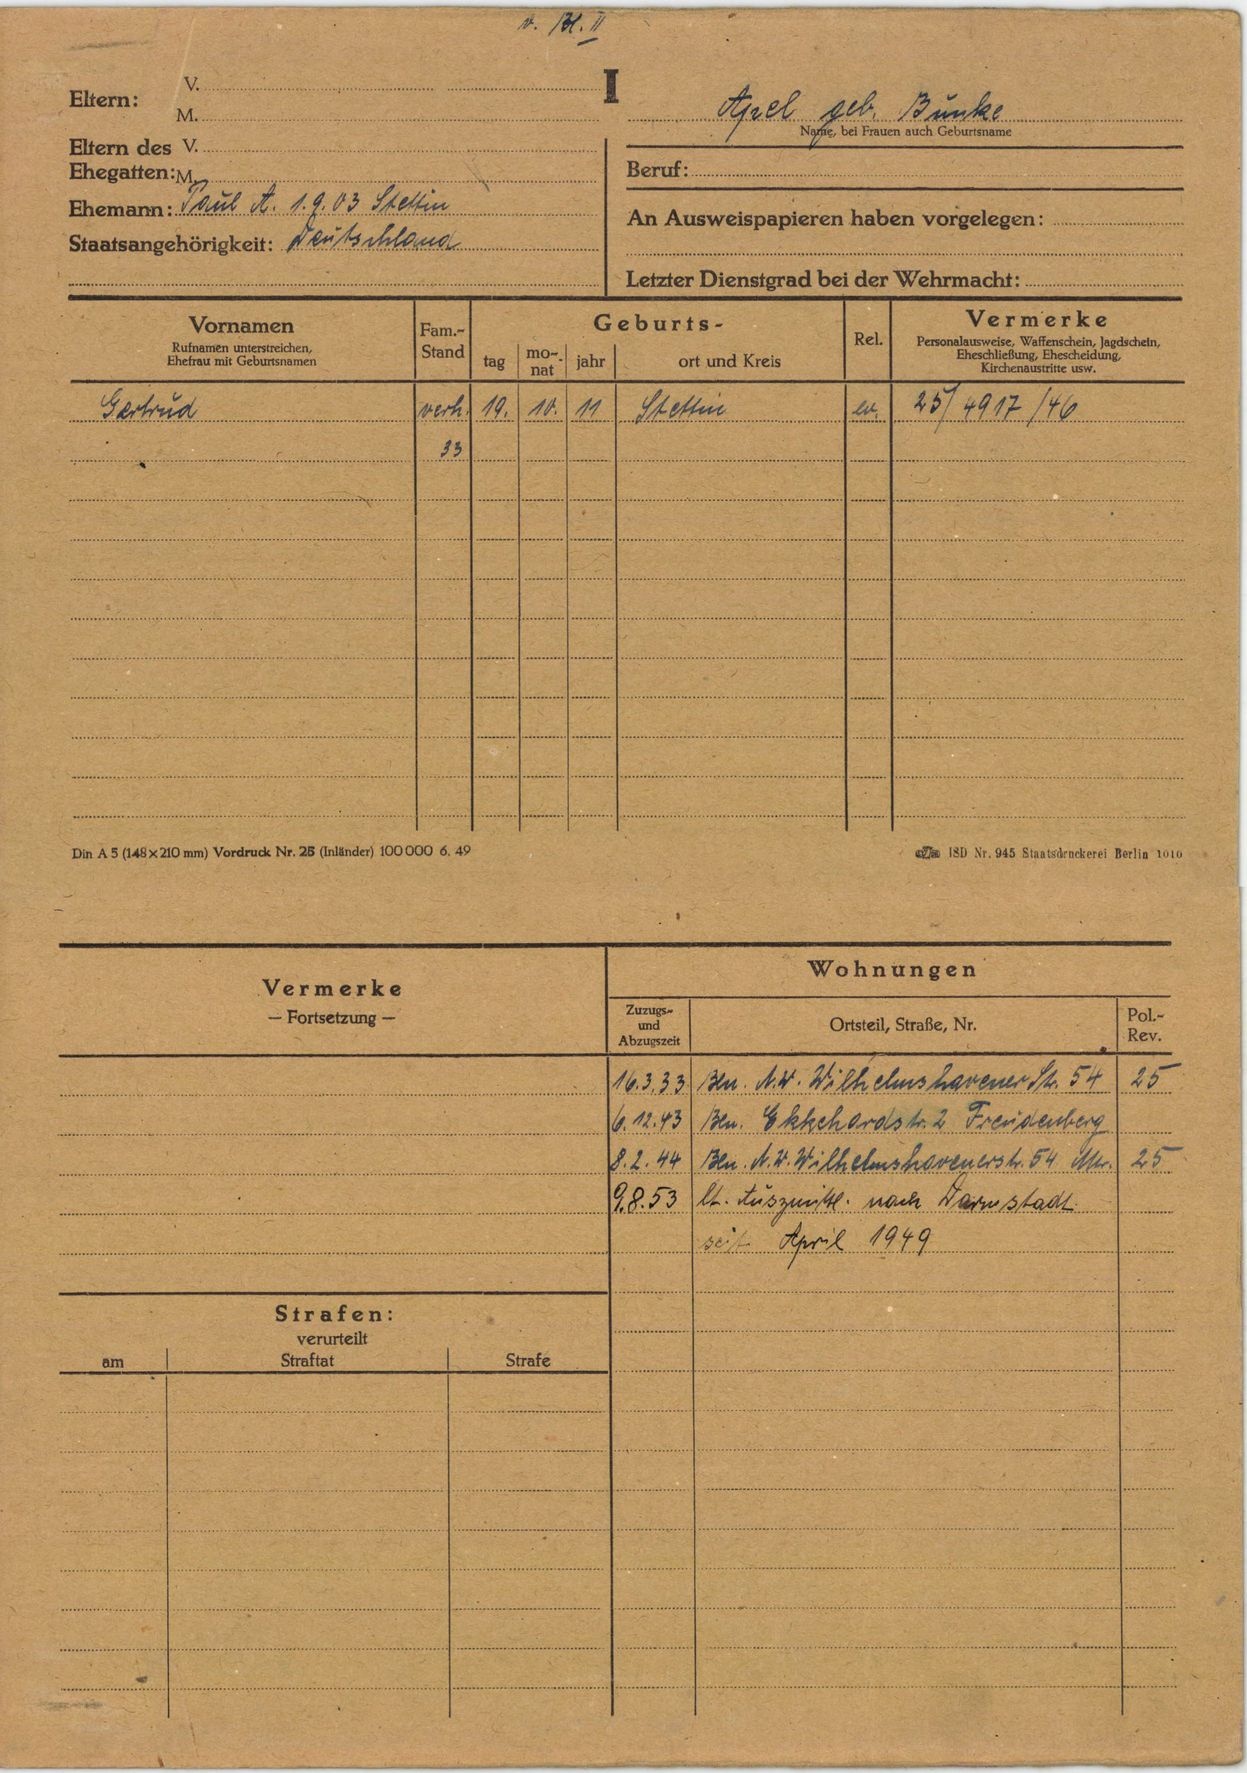
Apel geb. Bunke